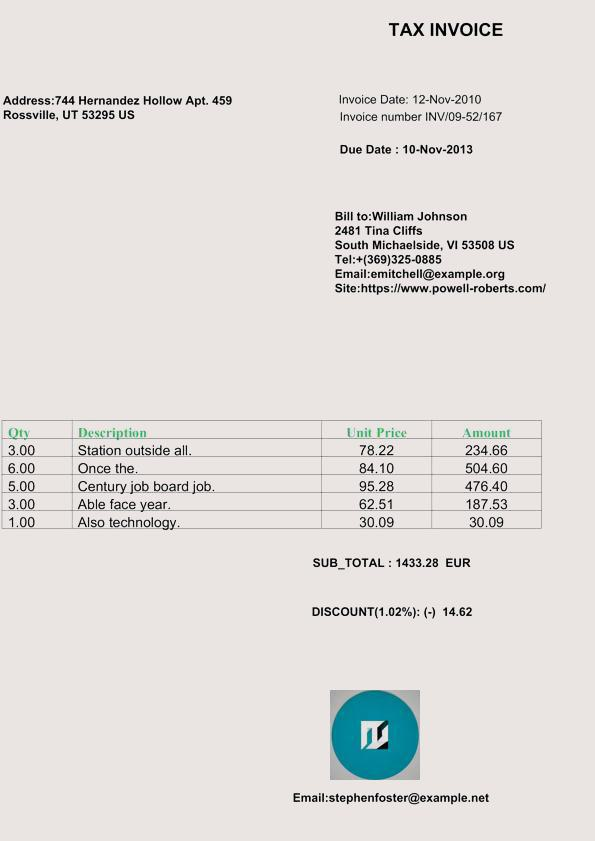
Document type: Invoice